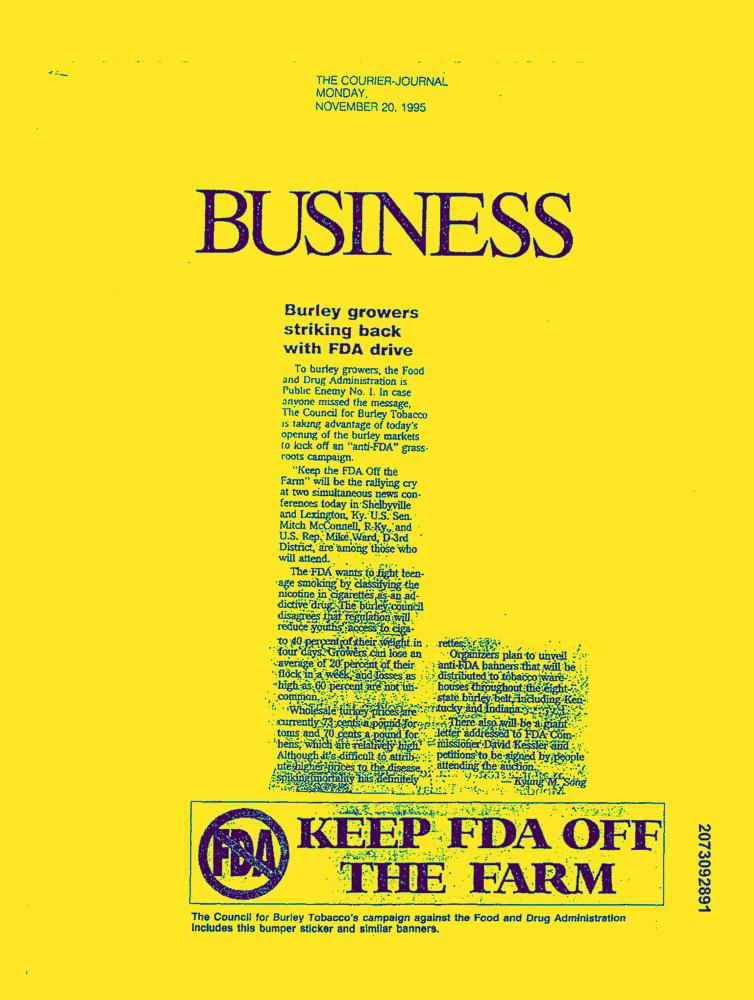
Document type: News-Article